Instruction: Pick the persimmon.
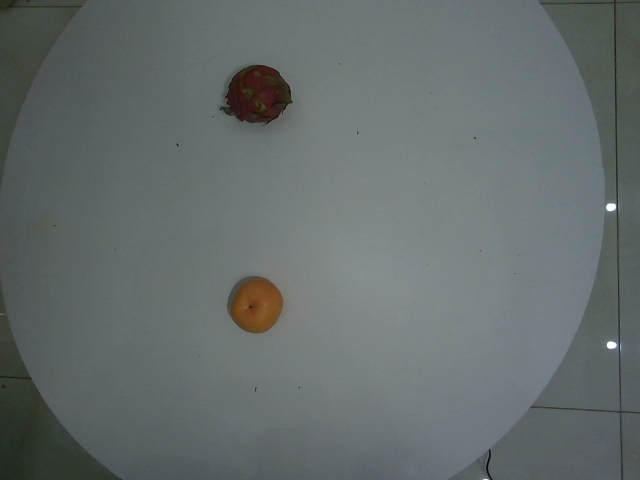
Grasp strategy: vertical